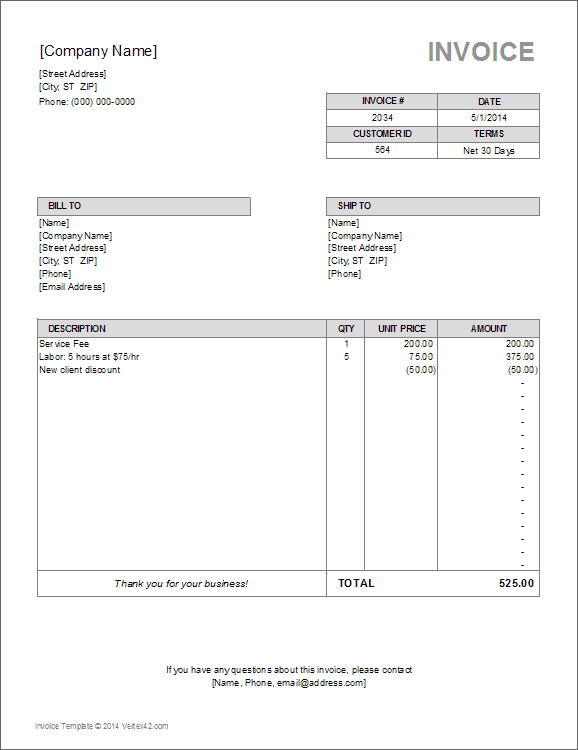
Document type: Invoice